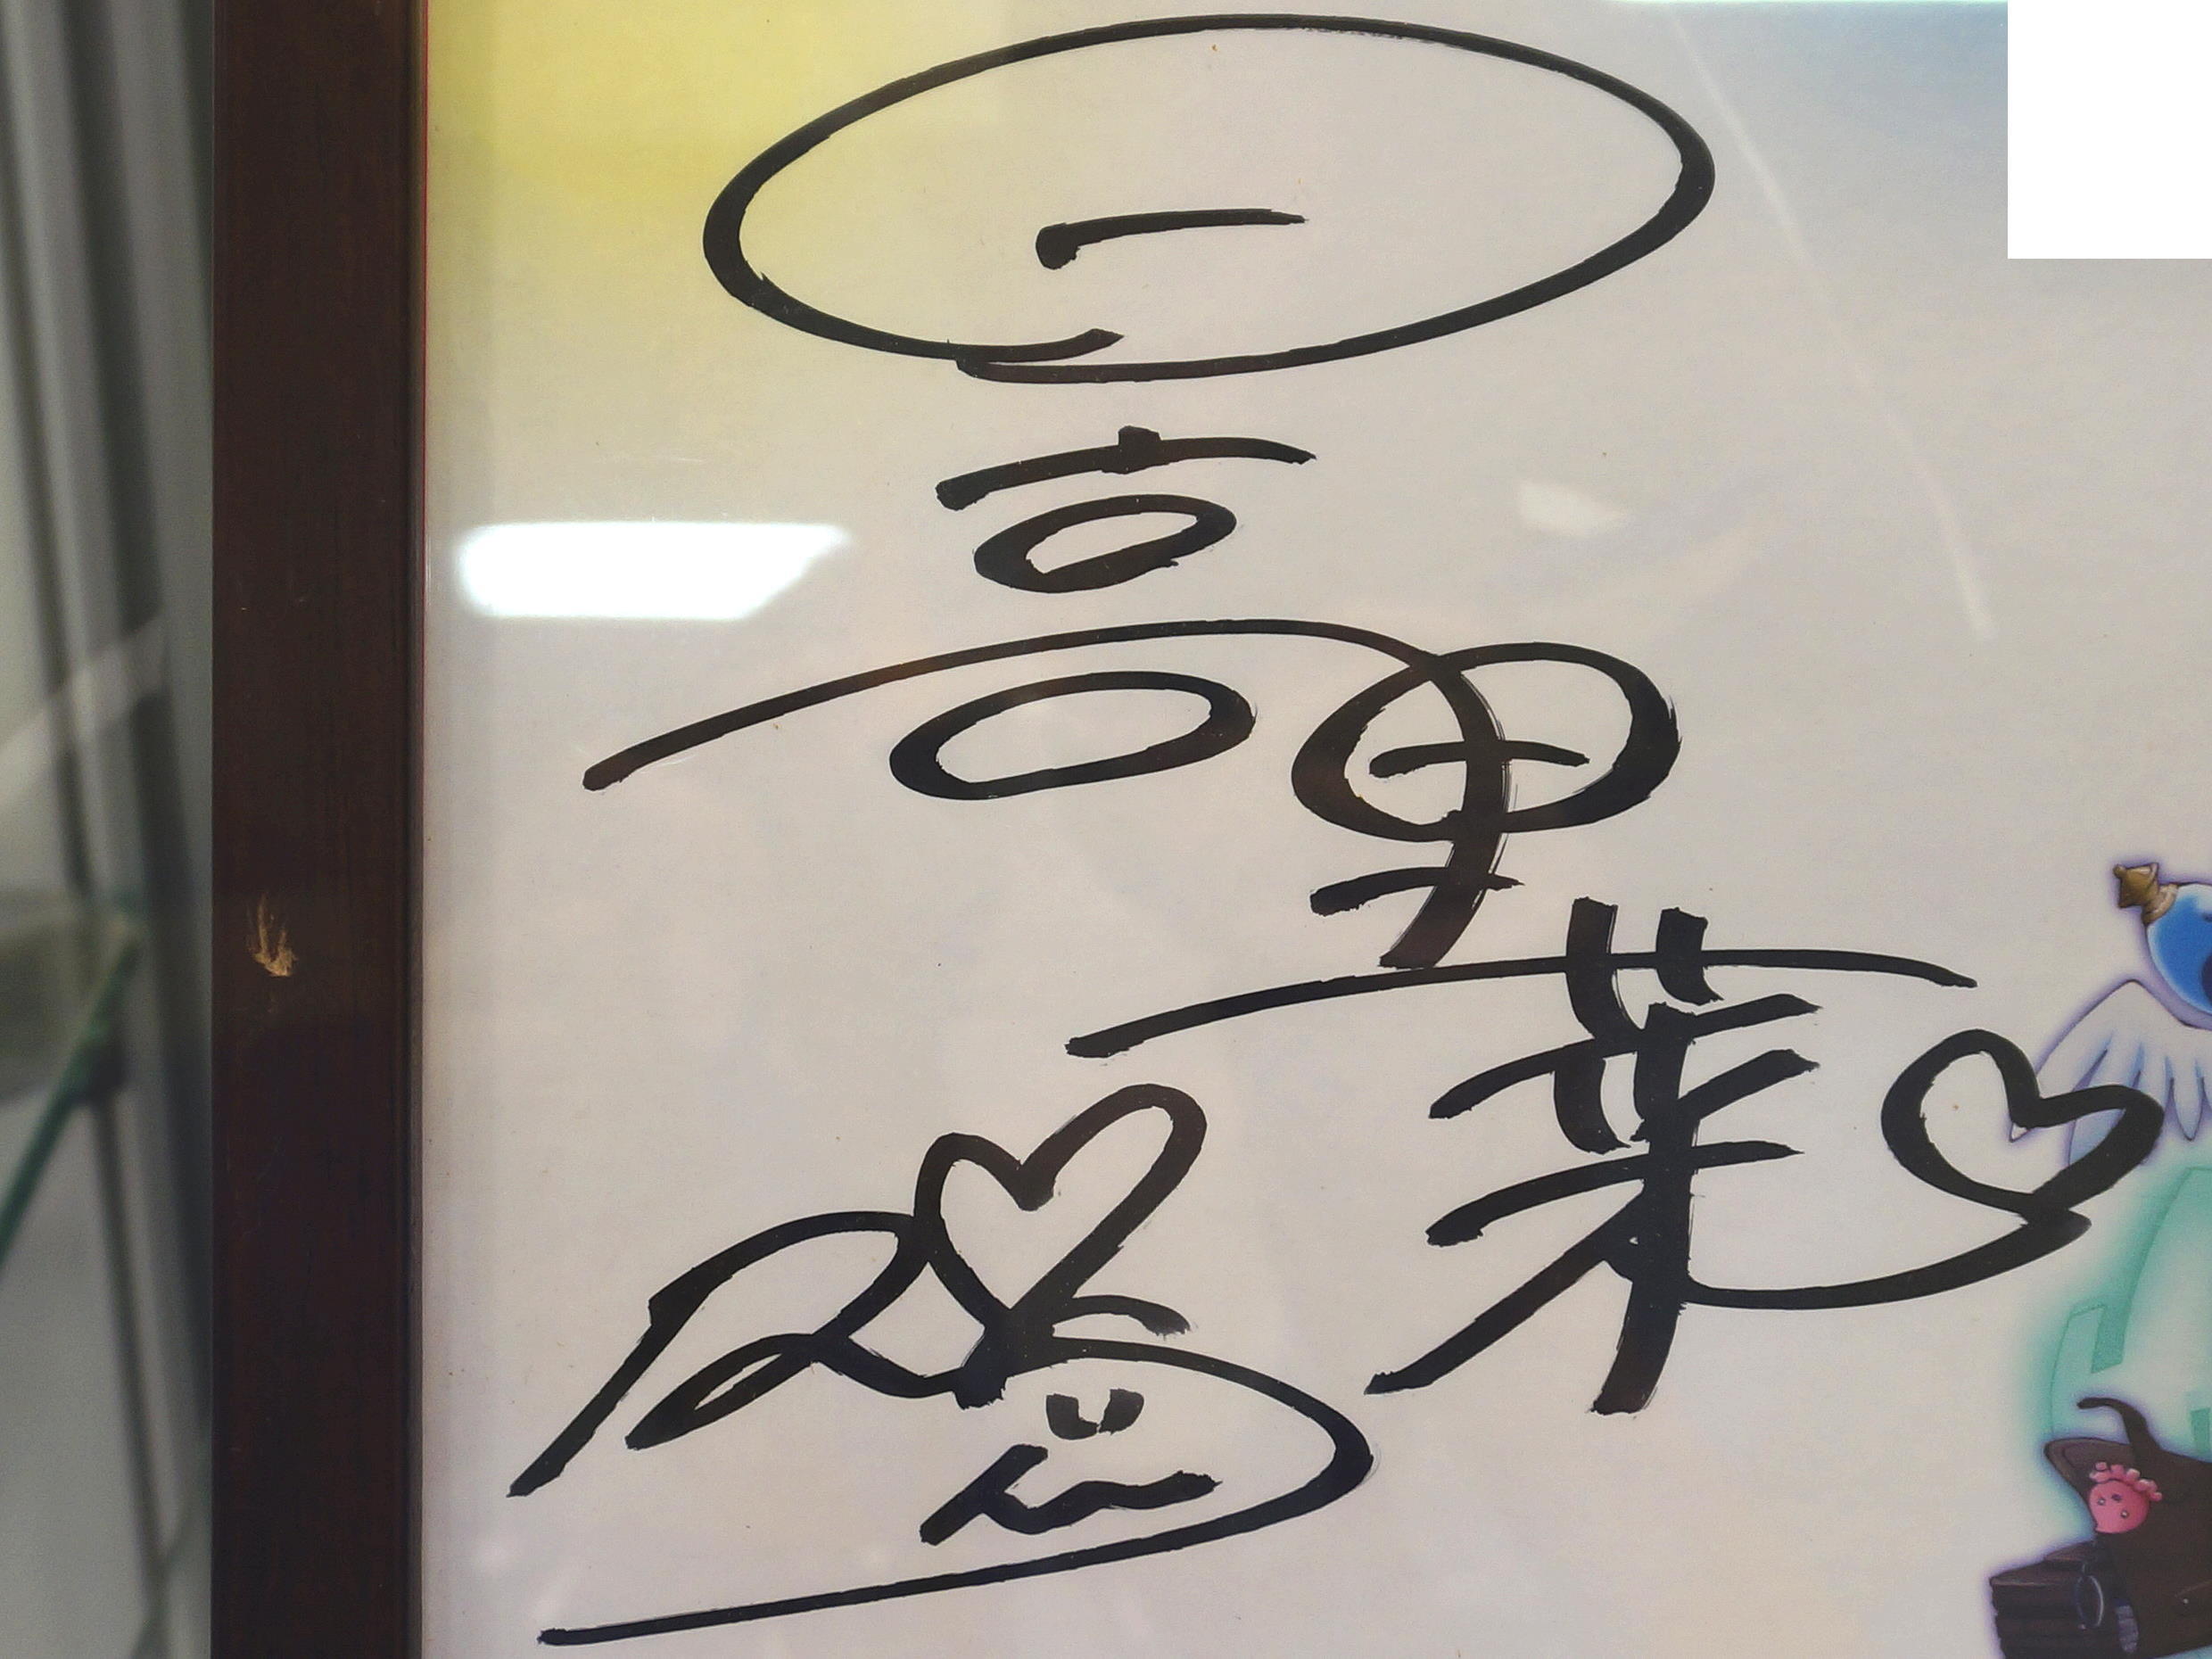
Signature of: rina hidaka